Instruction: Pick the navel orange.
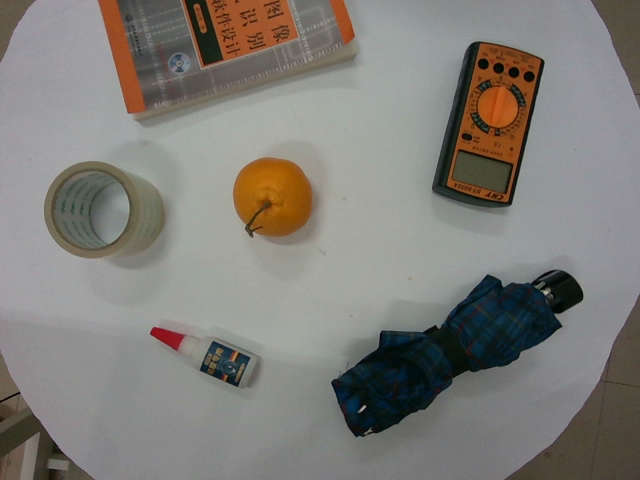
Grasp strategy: vertical